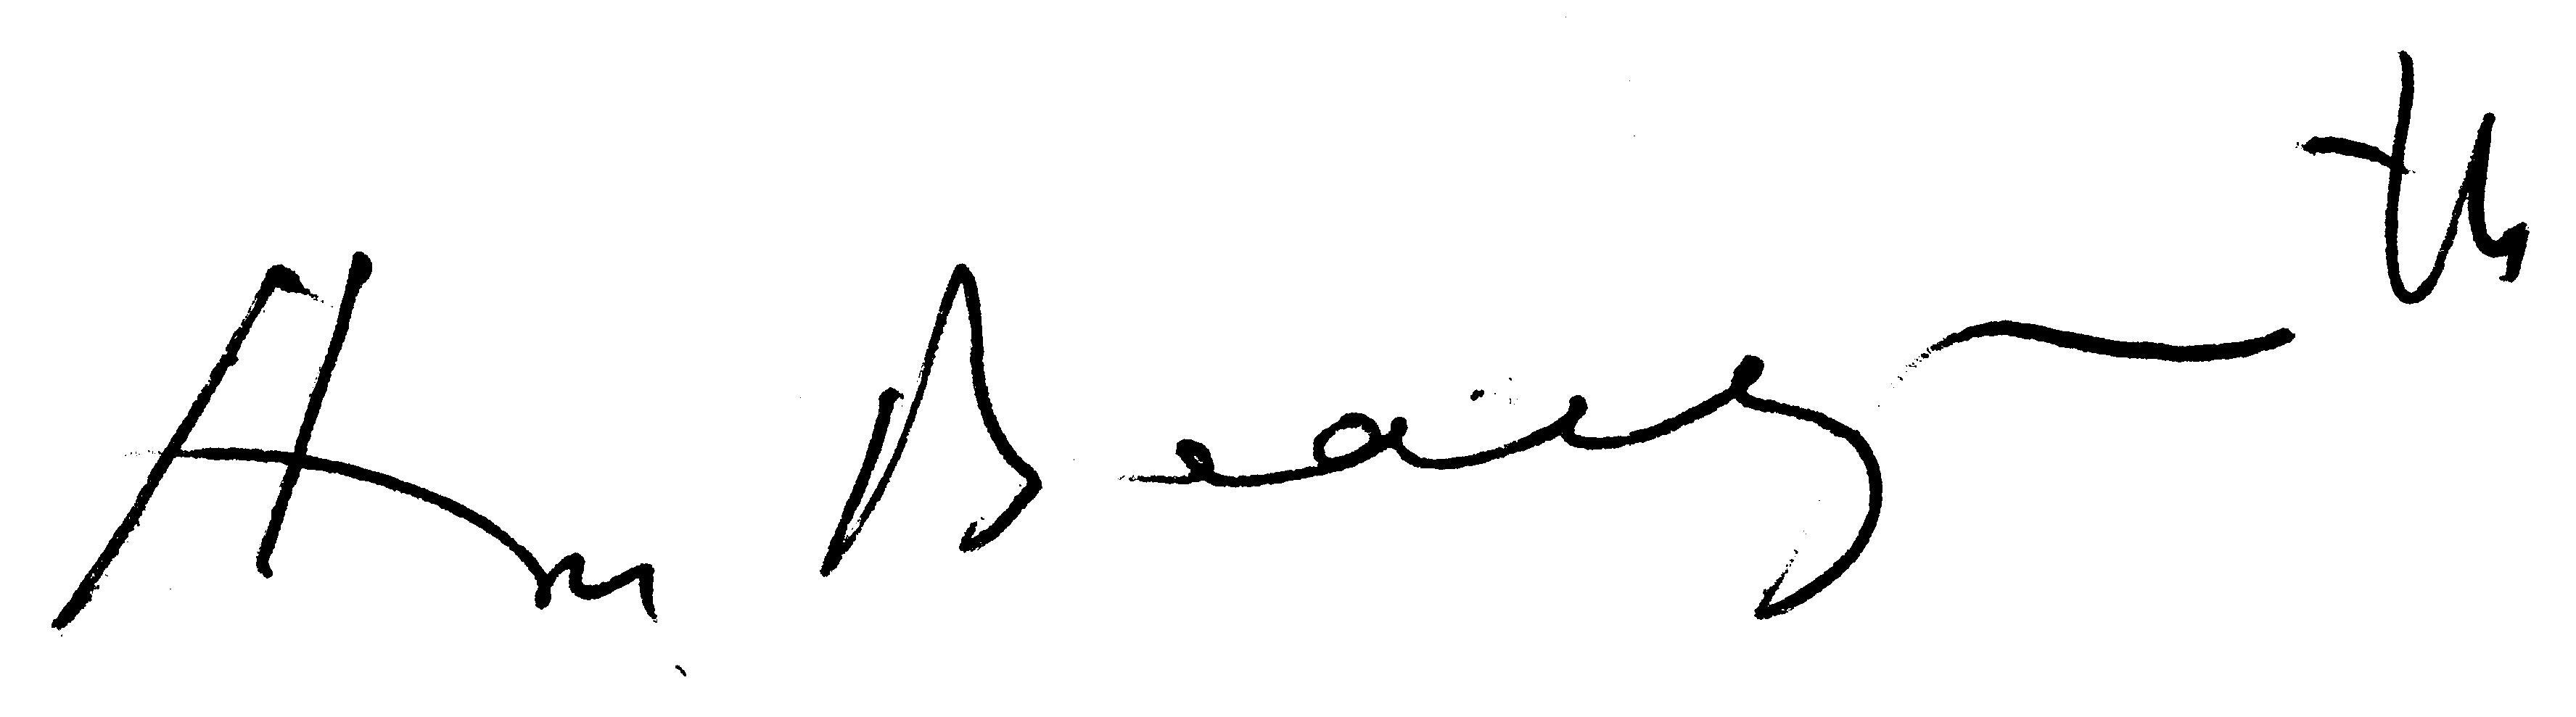
Signature of: andré beauguitte